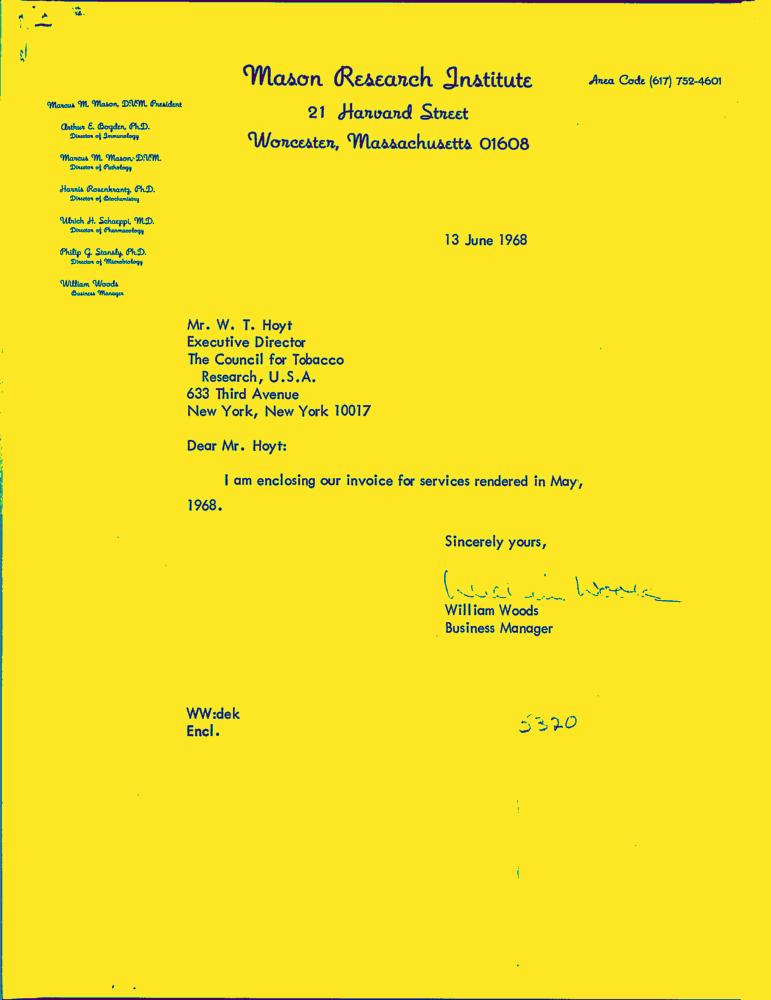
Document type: Letter-Doc